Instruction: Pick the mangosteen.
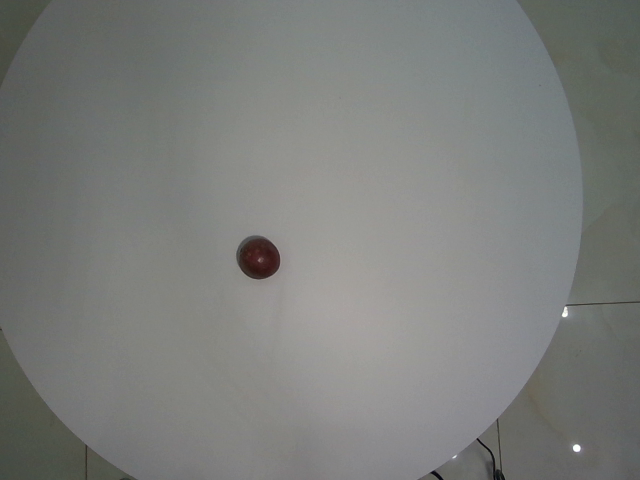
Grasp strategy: vertical